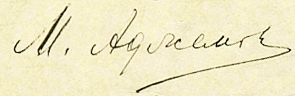
Signature of: adjemov moisey